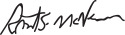
Signature of: robert mcnamara